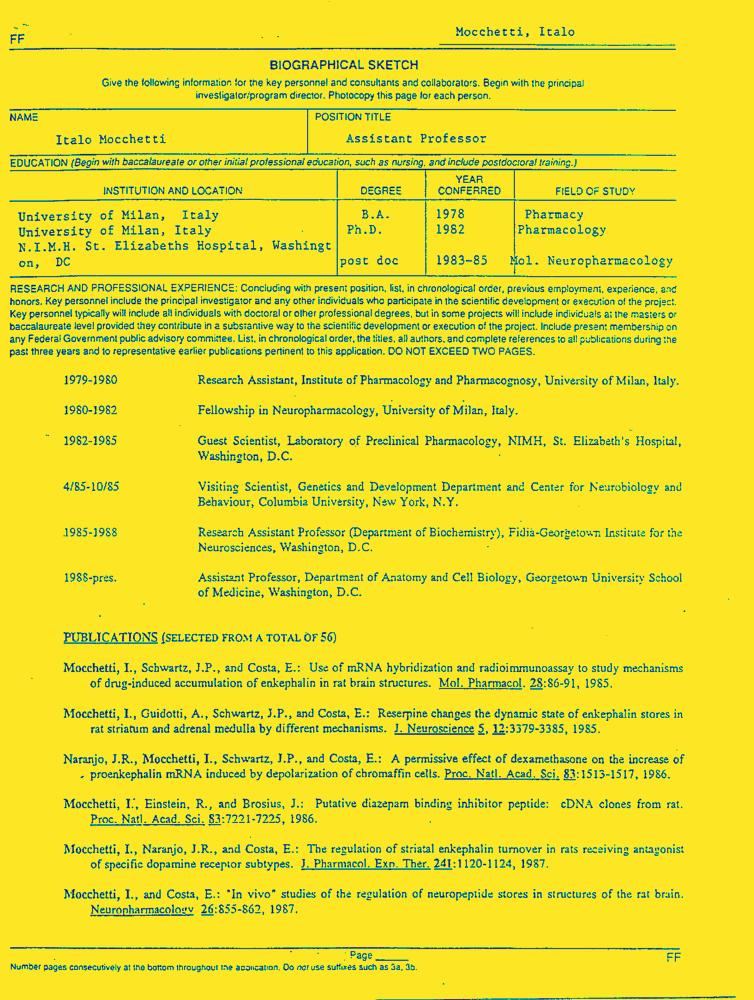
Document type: Resume-Doc